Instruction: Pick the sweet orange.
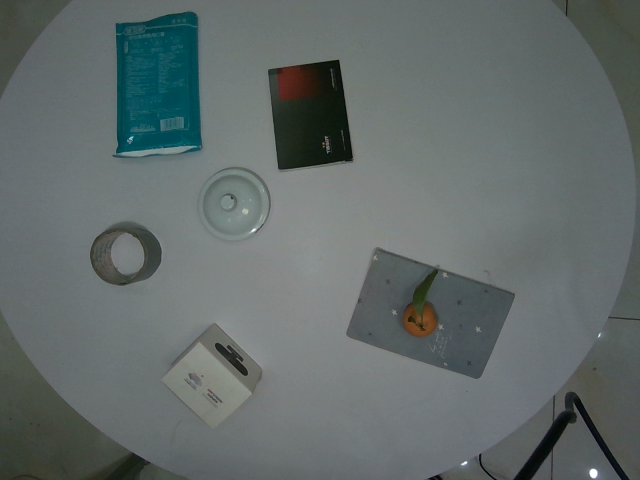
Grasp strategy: vertical